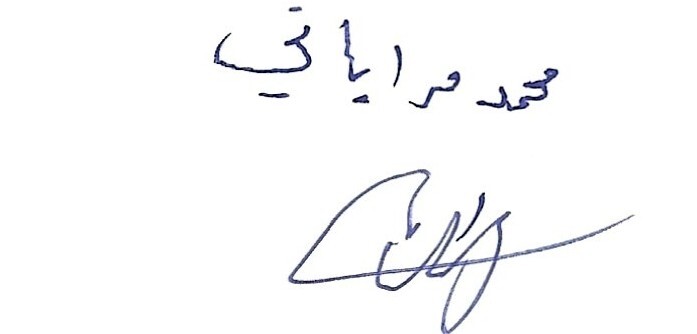
Signature of: mohamad mrayati